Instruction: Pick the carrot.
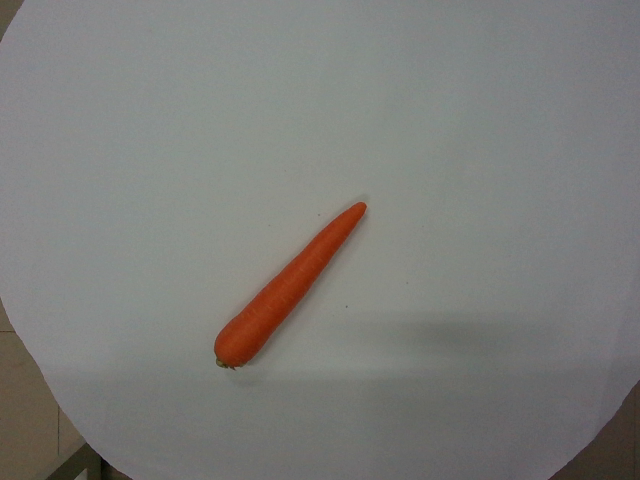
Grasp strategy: vertical